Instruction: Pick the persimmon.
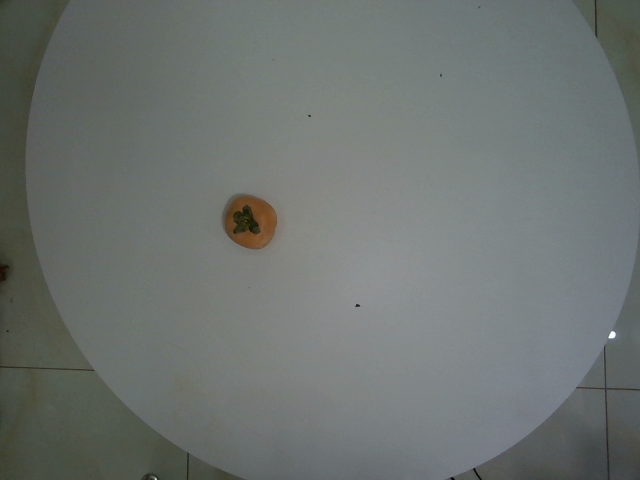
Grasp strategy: vertical